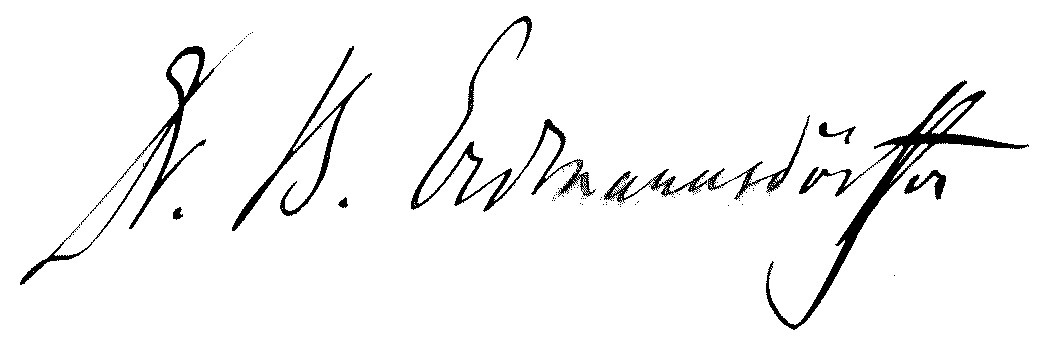
Signature of: bernhard erdmannsdörffer